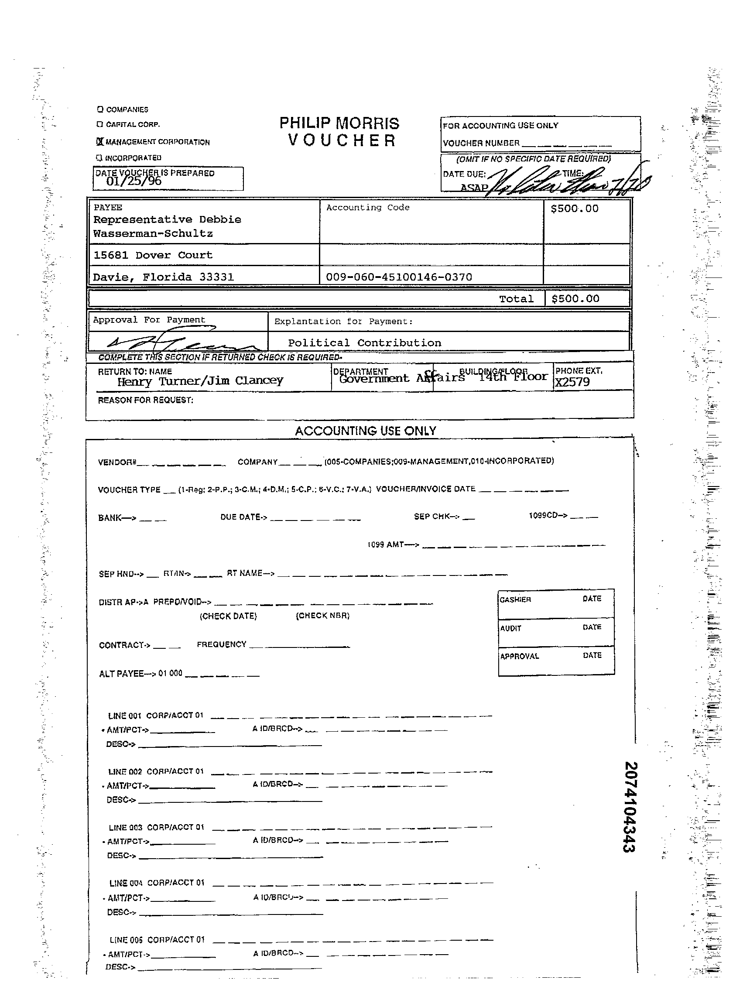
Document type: Invoice